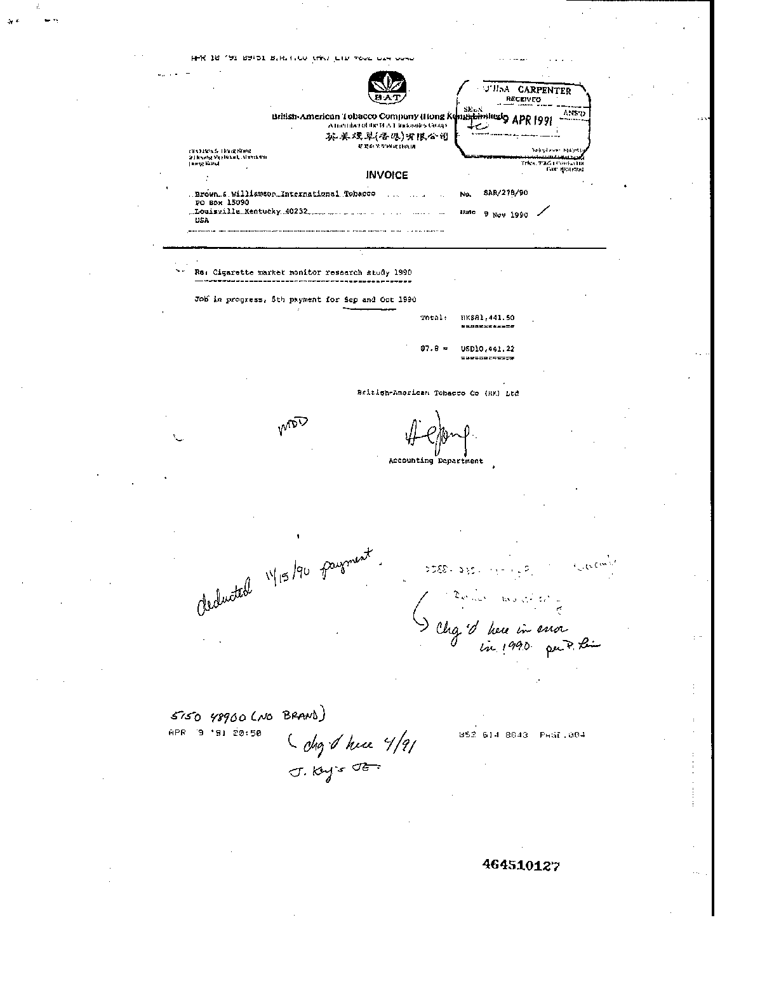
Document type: Invoice